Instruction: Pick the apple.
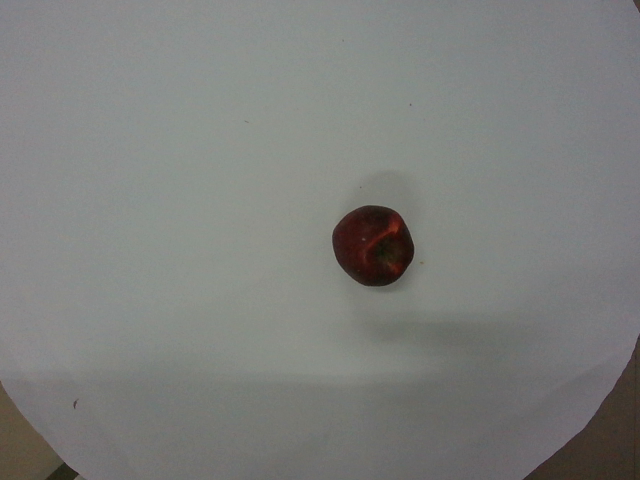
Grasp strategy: vertical